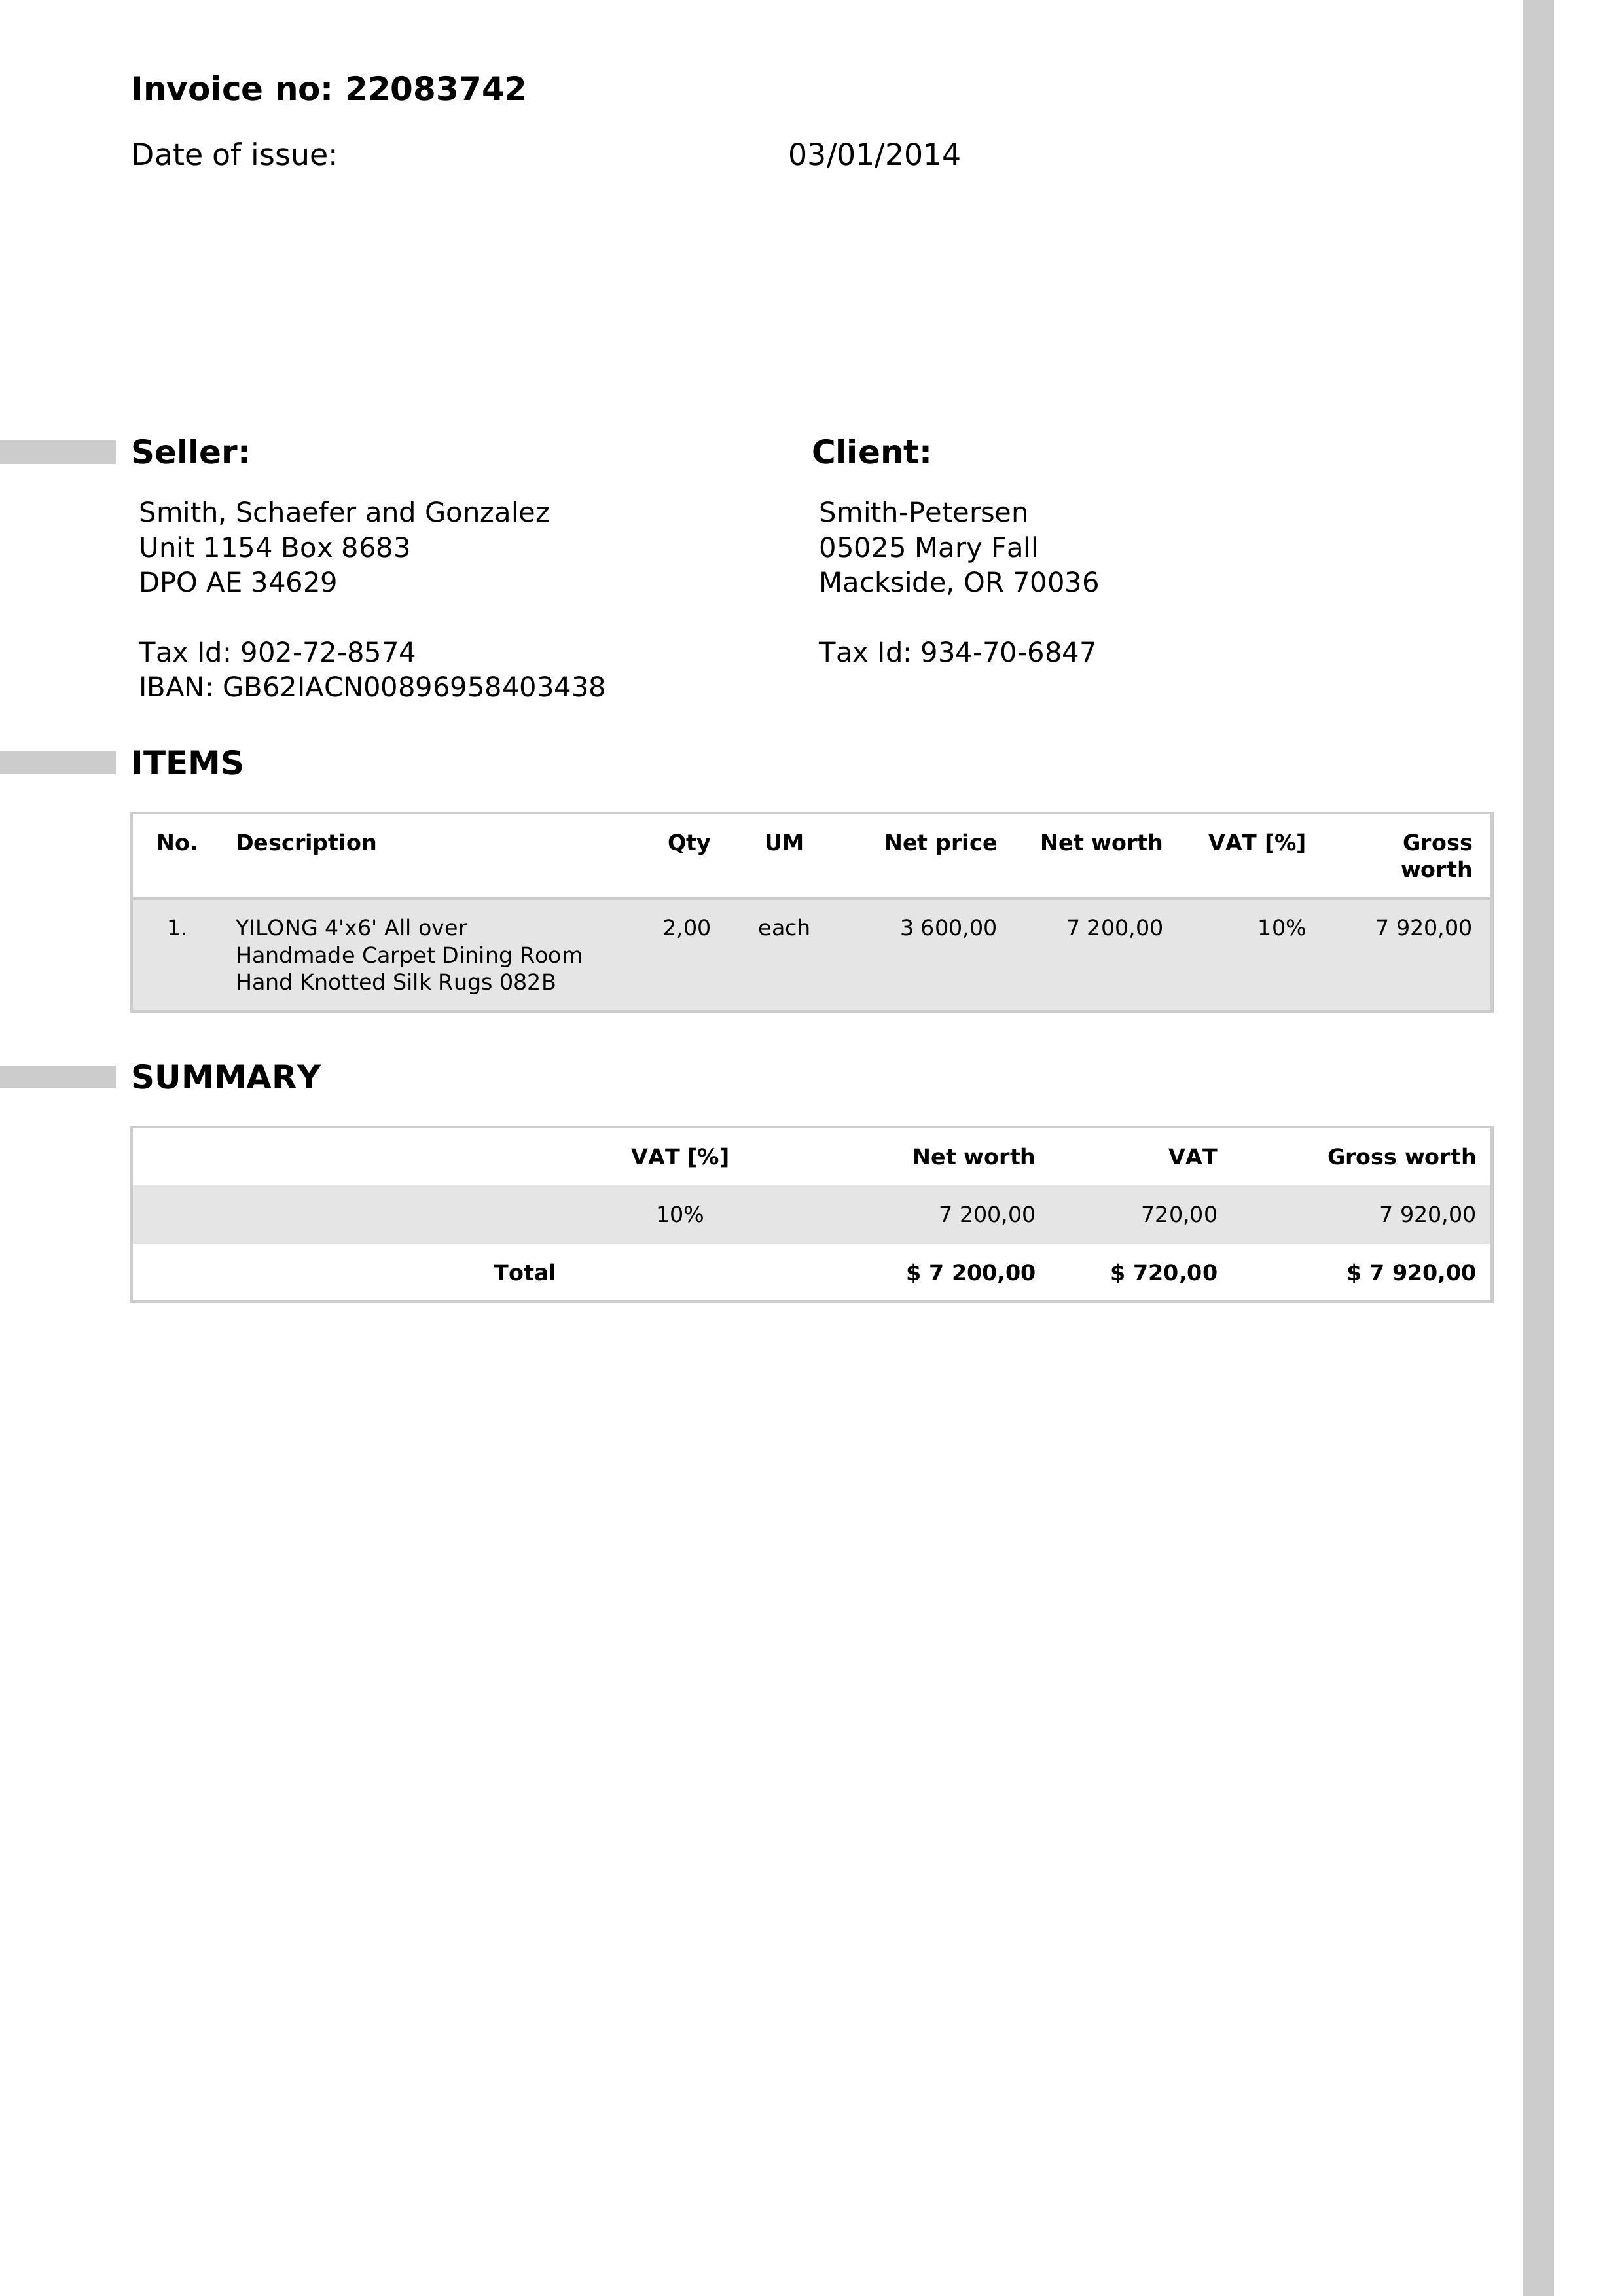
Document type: Invoice